Question: What are the imaging findings?
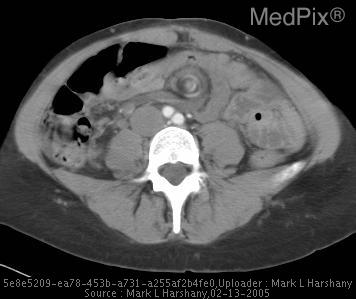
Answer: The imaging shows Early studies demonstrate an internal transmesenteric small bowel hernia without volvulus or ischemia.

Recent study demonstrate the "whirl" sign - indicating twisting of the bowel and, hence, volvulus.  No evidence of intestinal ischemia or necrosis on CT (no submucosal enhancement, bowel wall thickening, free fluid or pneumatosis intestinalis). Occlusion of SMA.